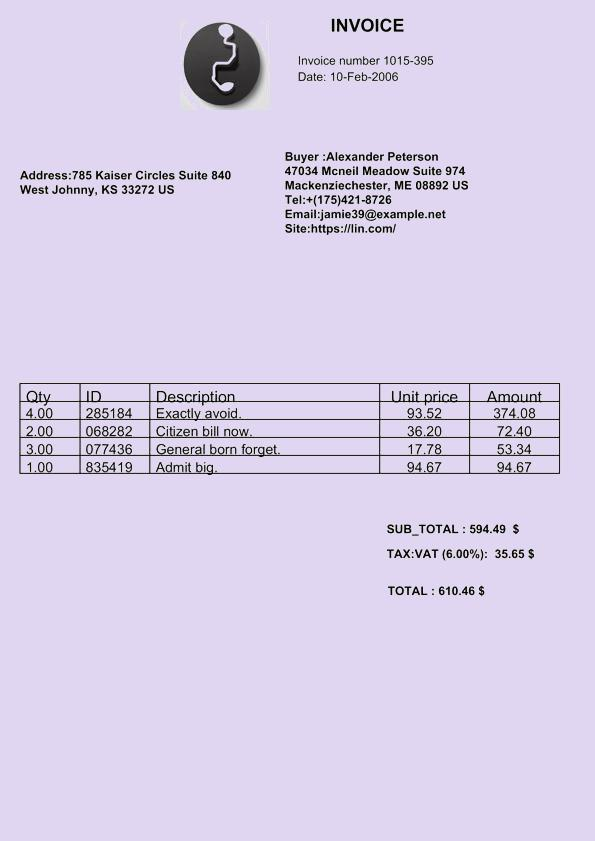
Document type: Invoice